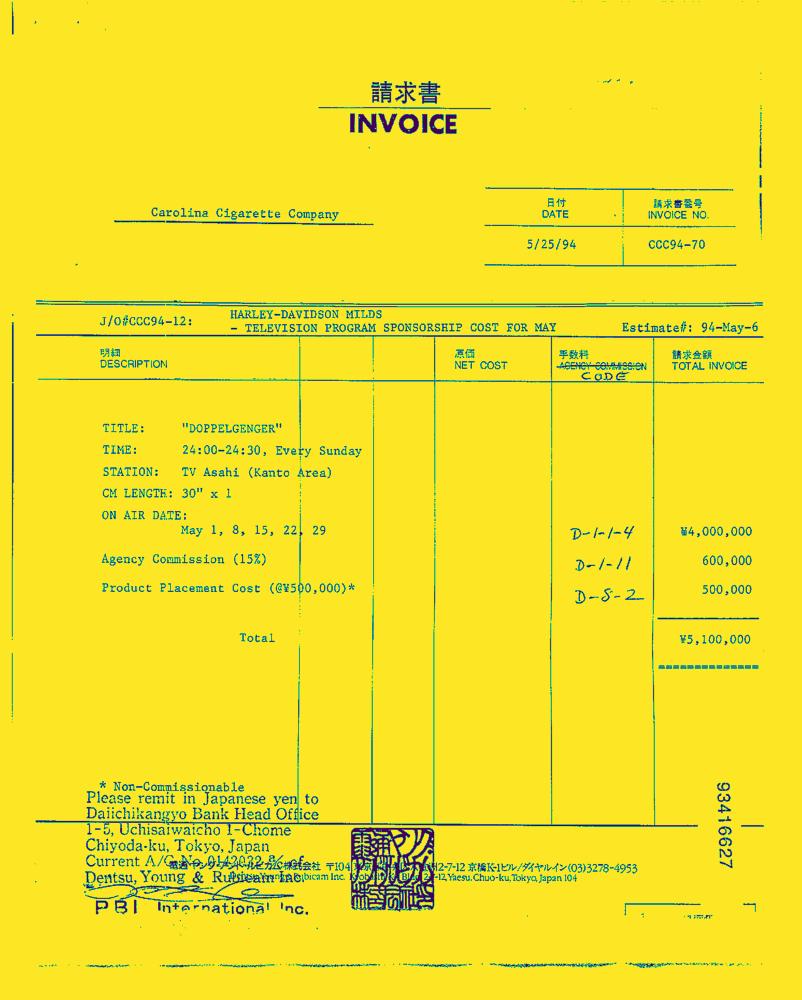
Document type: Invoice-Doc